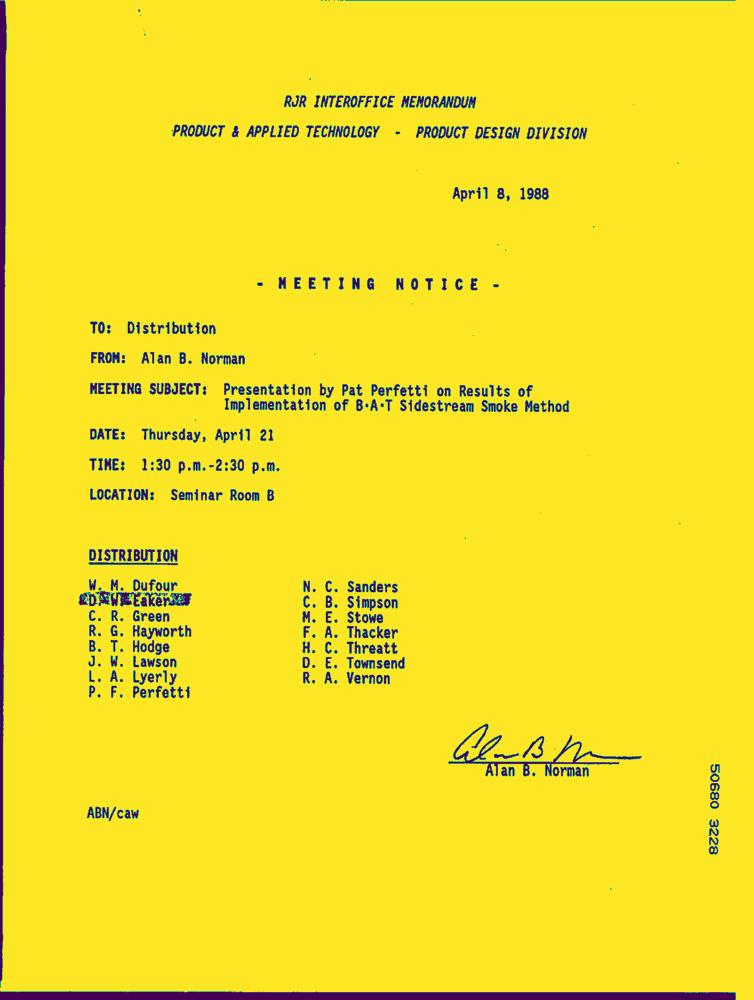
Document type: Letter-Doc